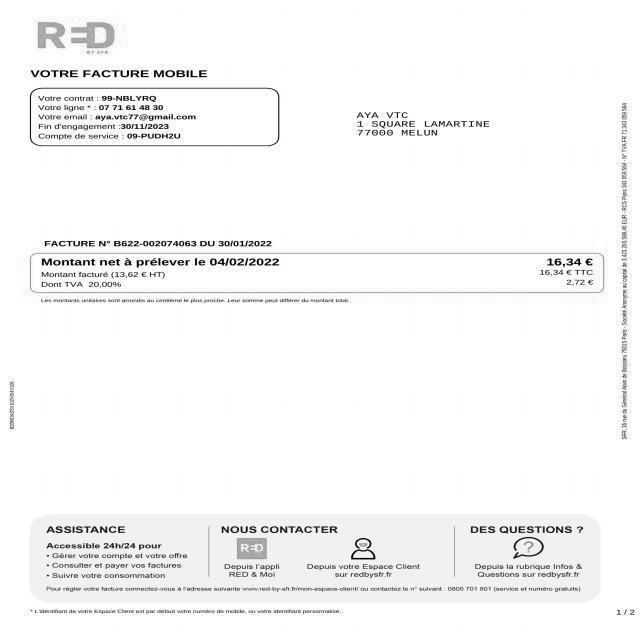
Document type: Invoice